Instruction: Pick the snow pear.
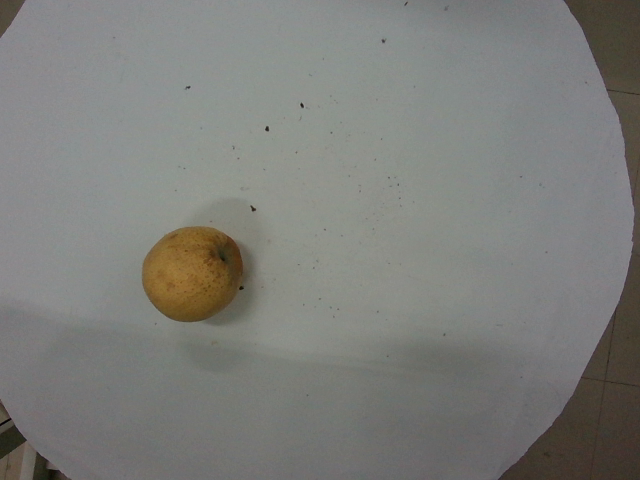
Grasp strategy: vertical